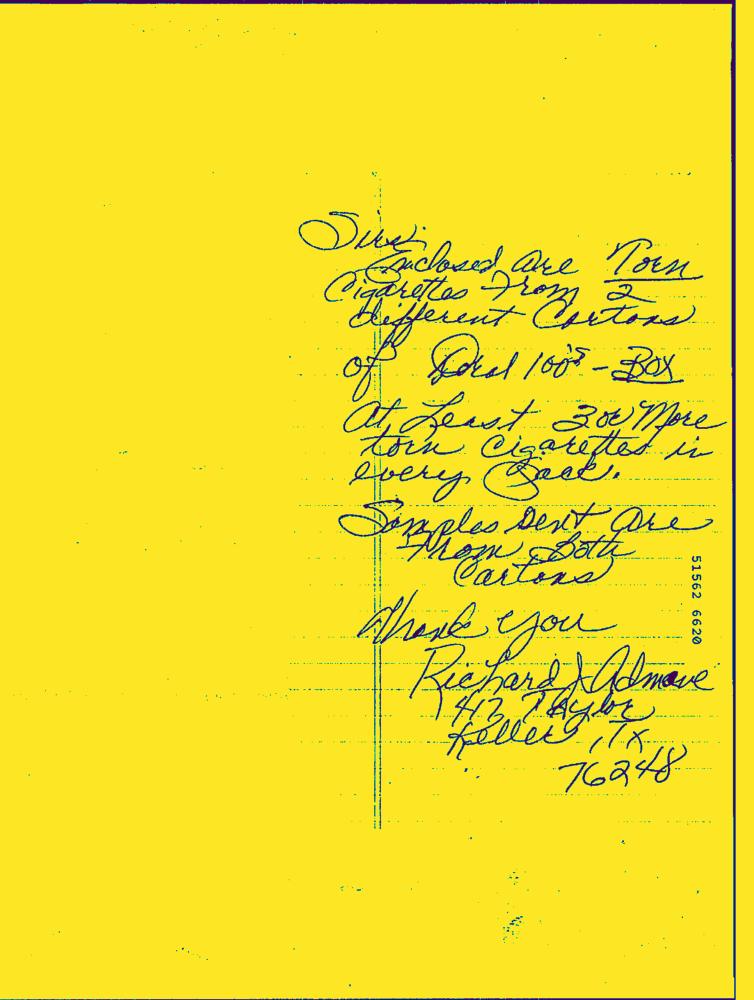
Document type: Hand-Written